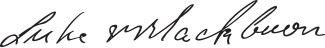
Signature of: luke pryor blackburn